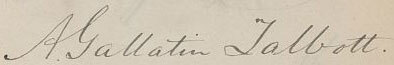
Signature of: albert g talbott